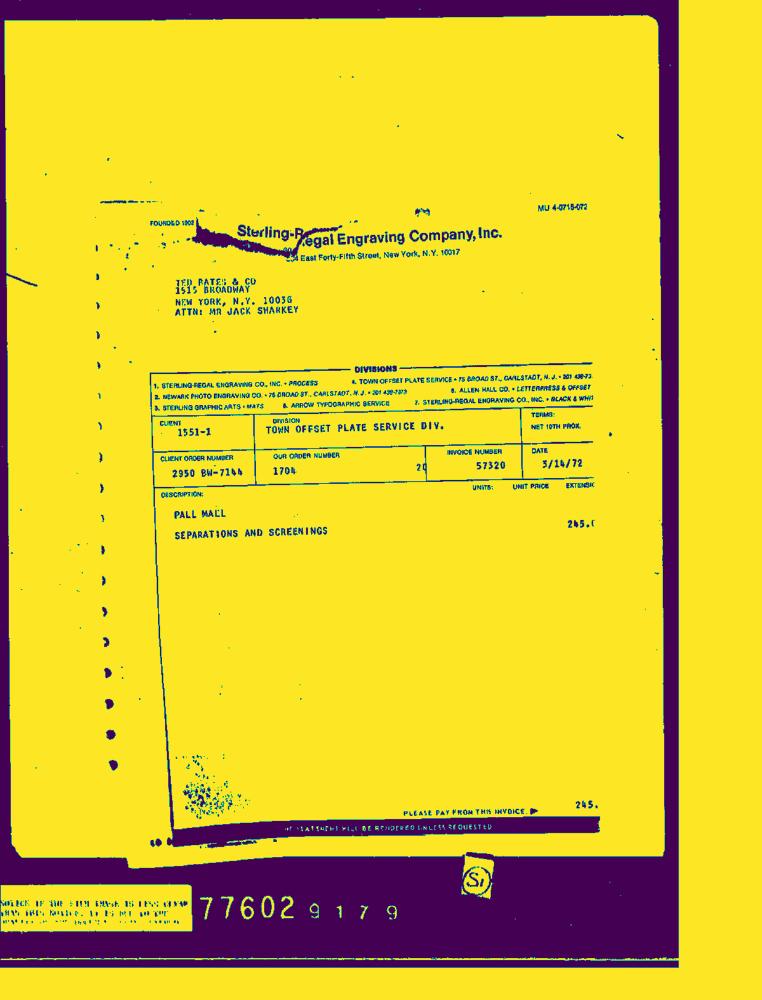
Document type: Invoice-Doc